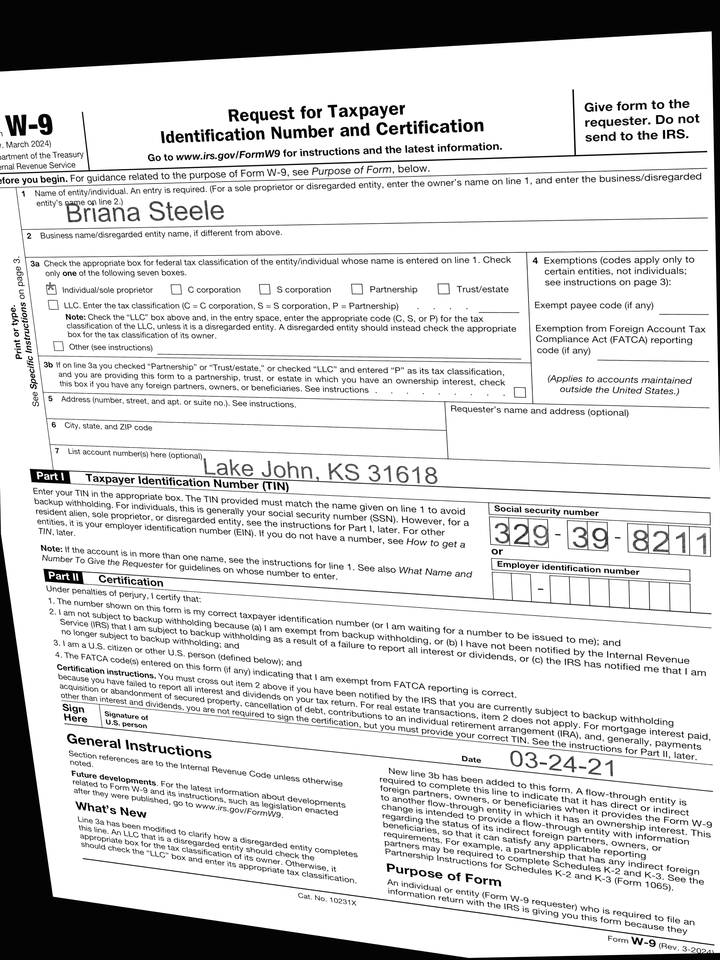
adr2: Lake John, KS 31618
cbx: yes
ssn: 329398211
enm: Briana Steele
sdt: 03-24-21